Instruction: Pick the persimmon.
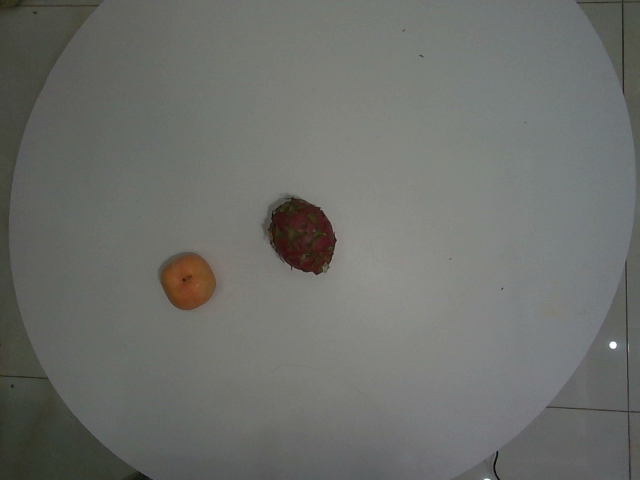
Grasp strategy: vertical